Question: How is the history relevant to the case?
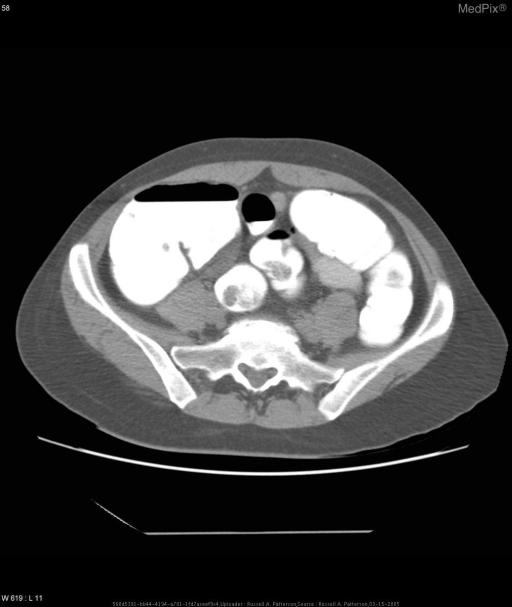
Answer: The patient's history of 42 y/o female with 6 hour history of bilateral 9/10 lower abdominal pain, nausea and vomiting.  One loose bowel movement. is key in understanding the case.